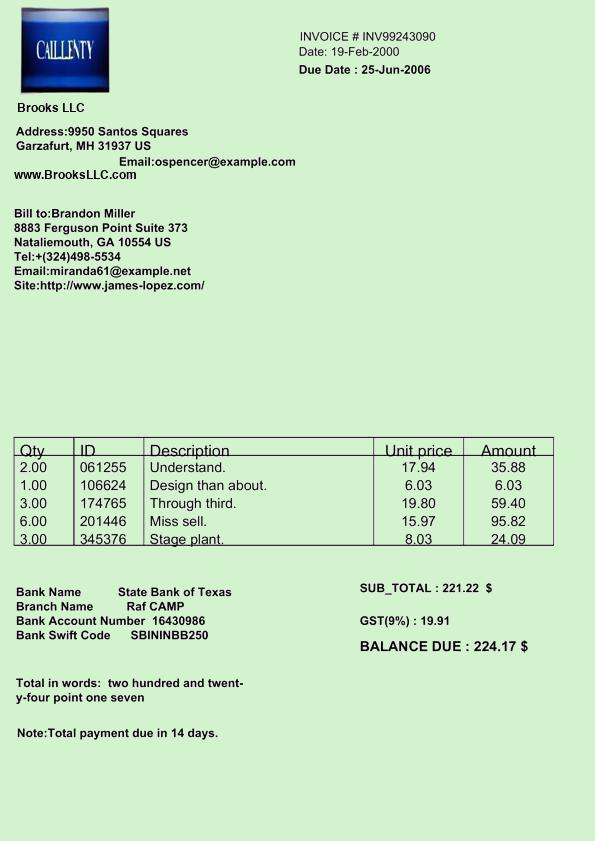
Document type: Invoice